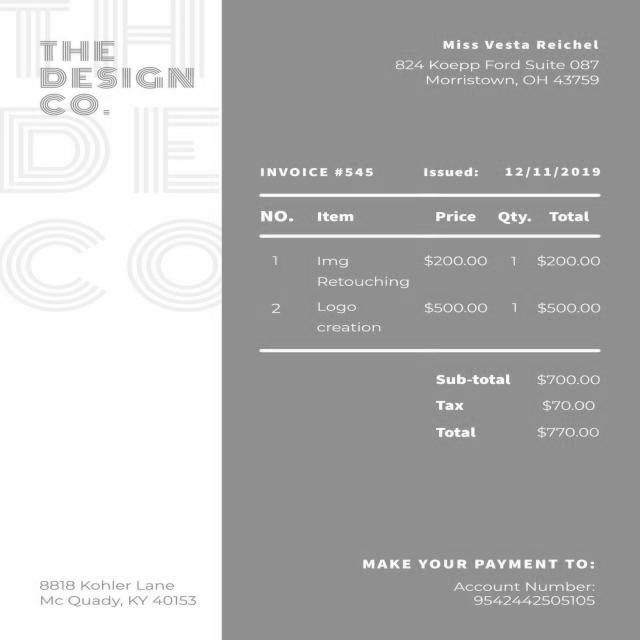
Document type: Invoice